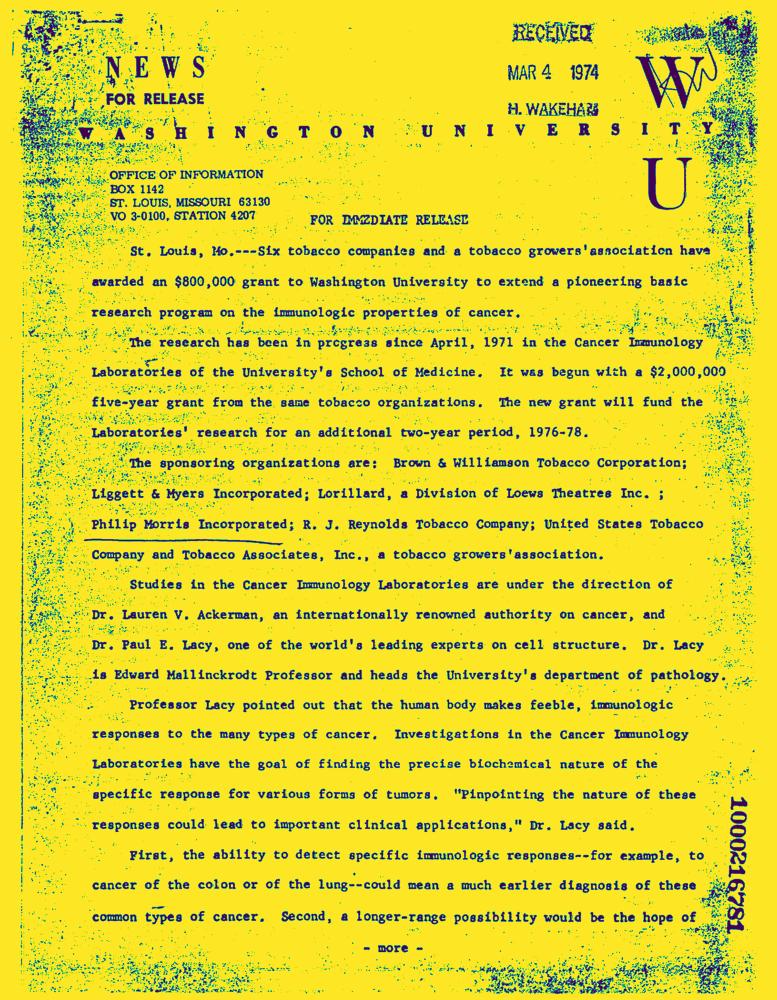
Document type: News-Article